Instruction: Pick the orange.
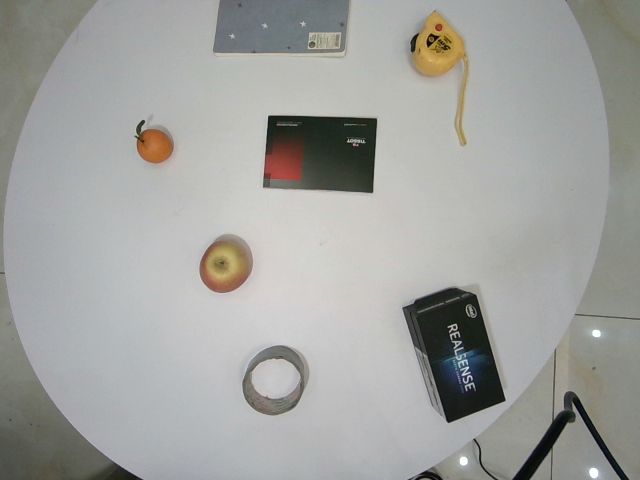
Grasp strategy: vertical